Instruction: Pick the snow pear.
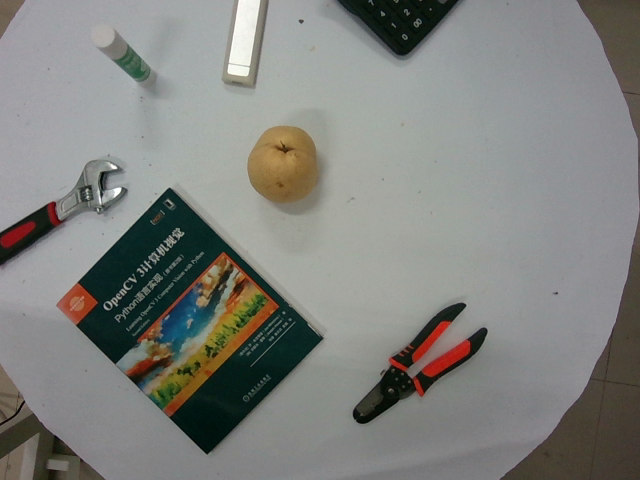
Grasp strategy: vertical